Question: What is the mailing or notice date provided in the document?
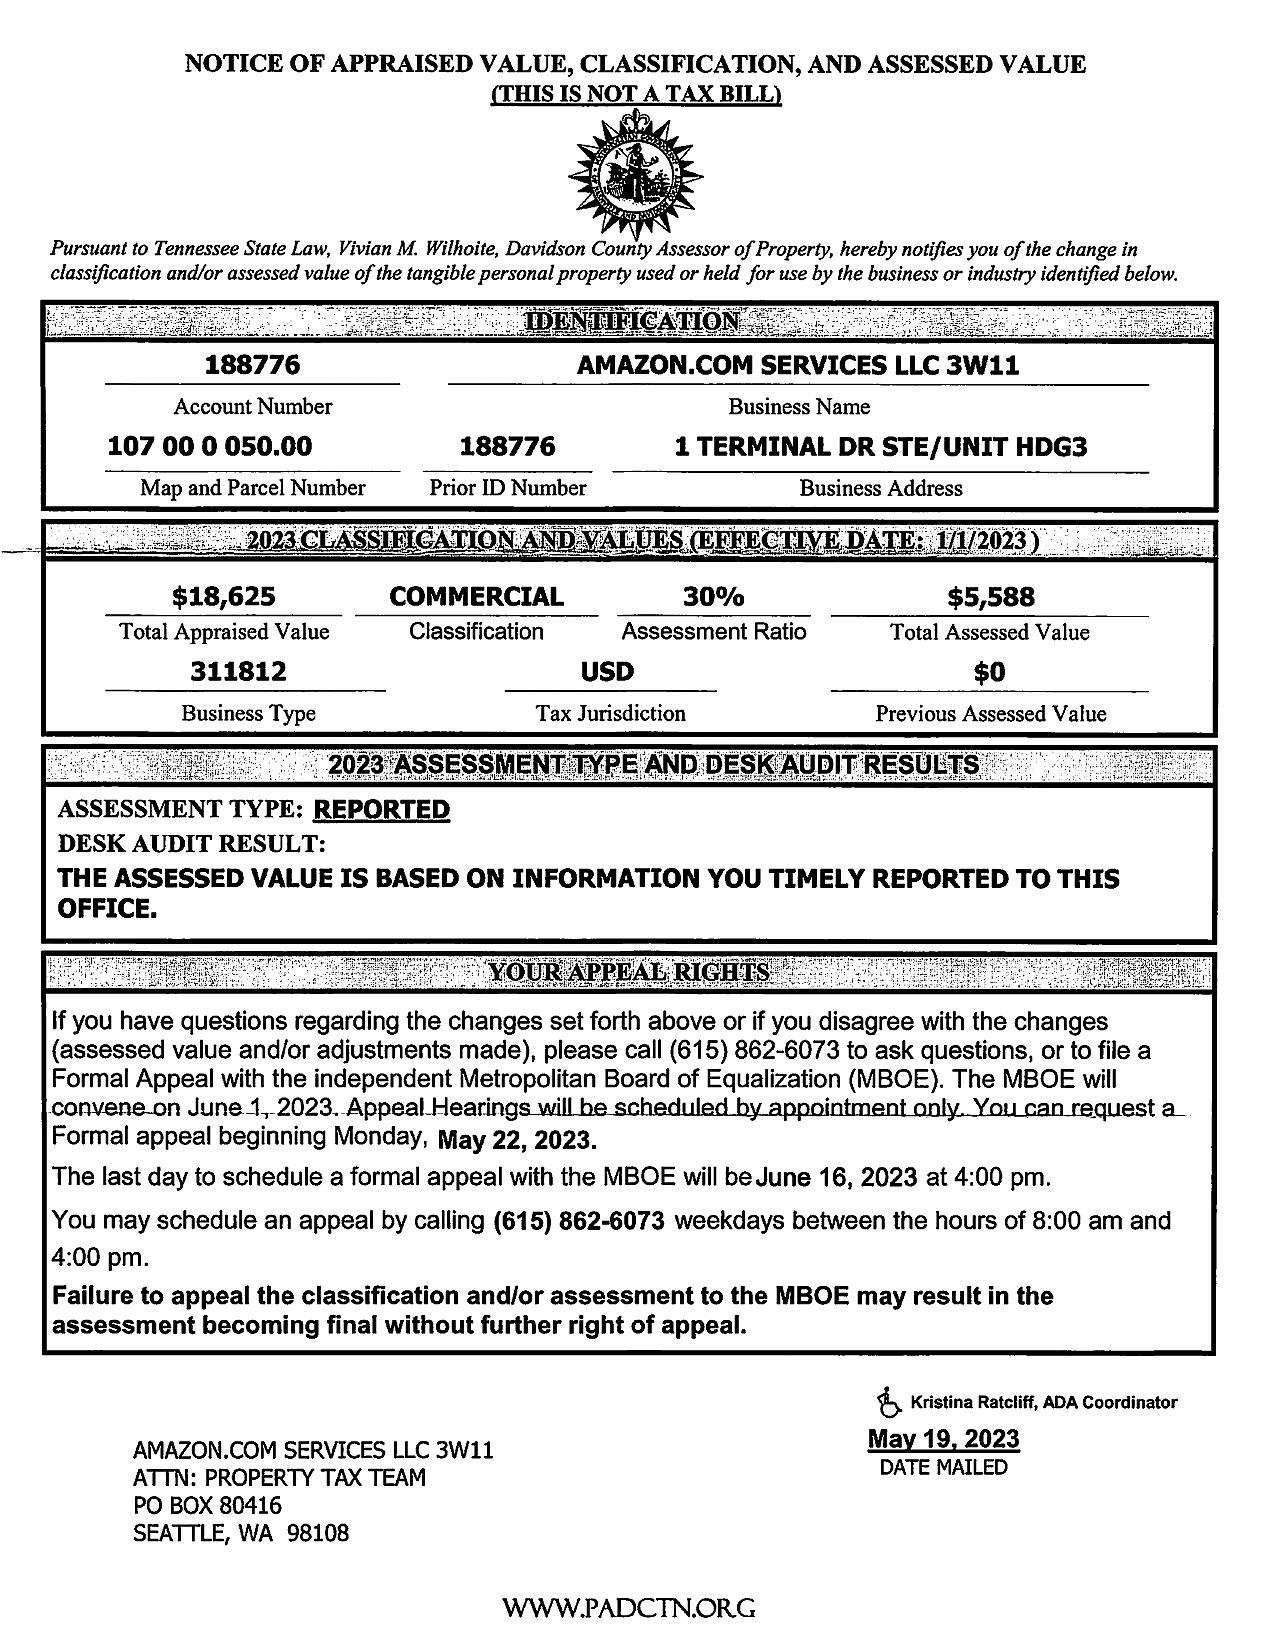
Answer: "19-May-23"